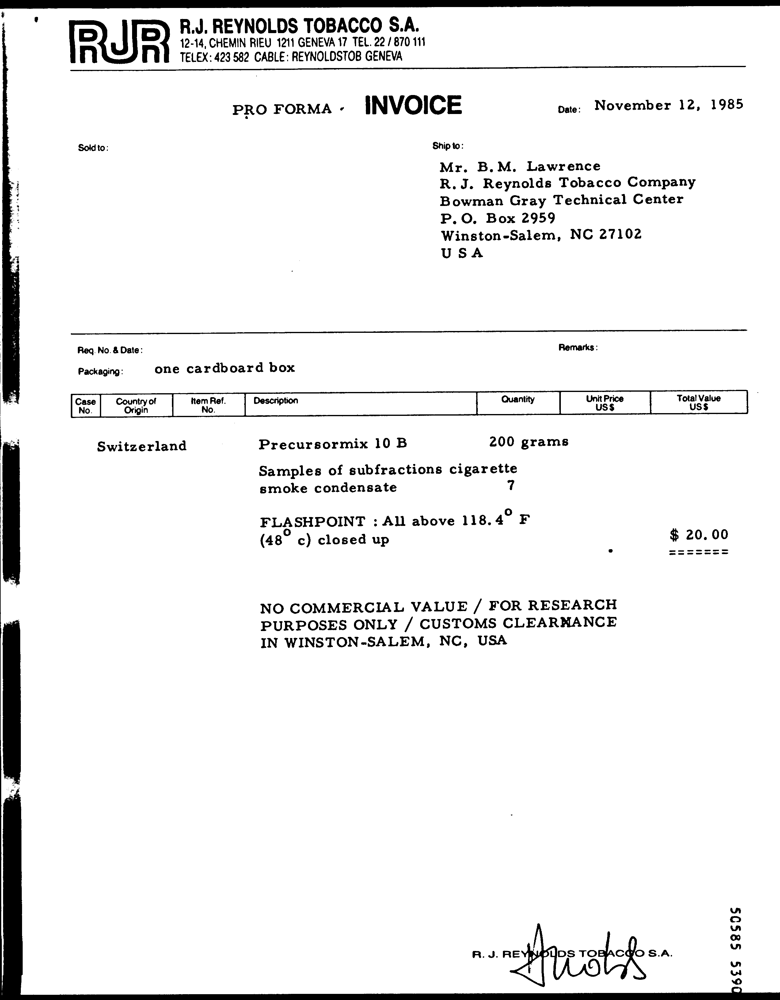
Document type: Invoice